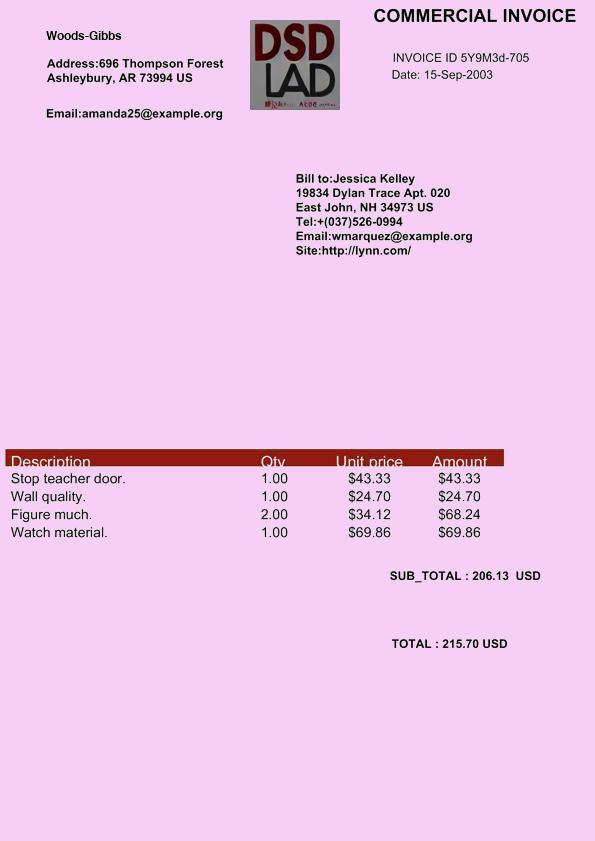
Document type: Invoice